Question: Which state is mentioned in the document?
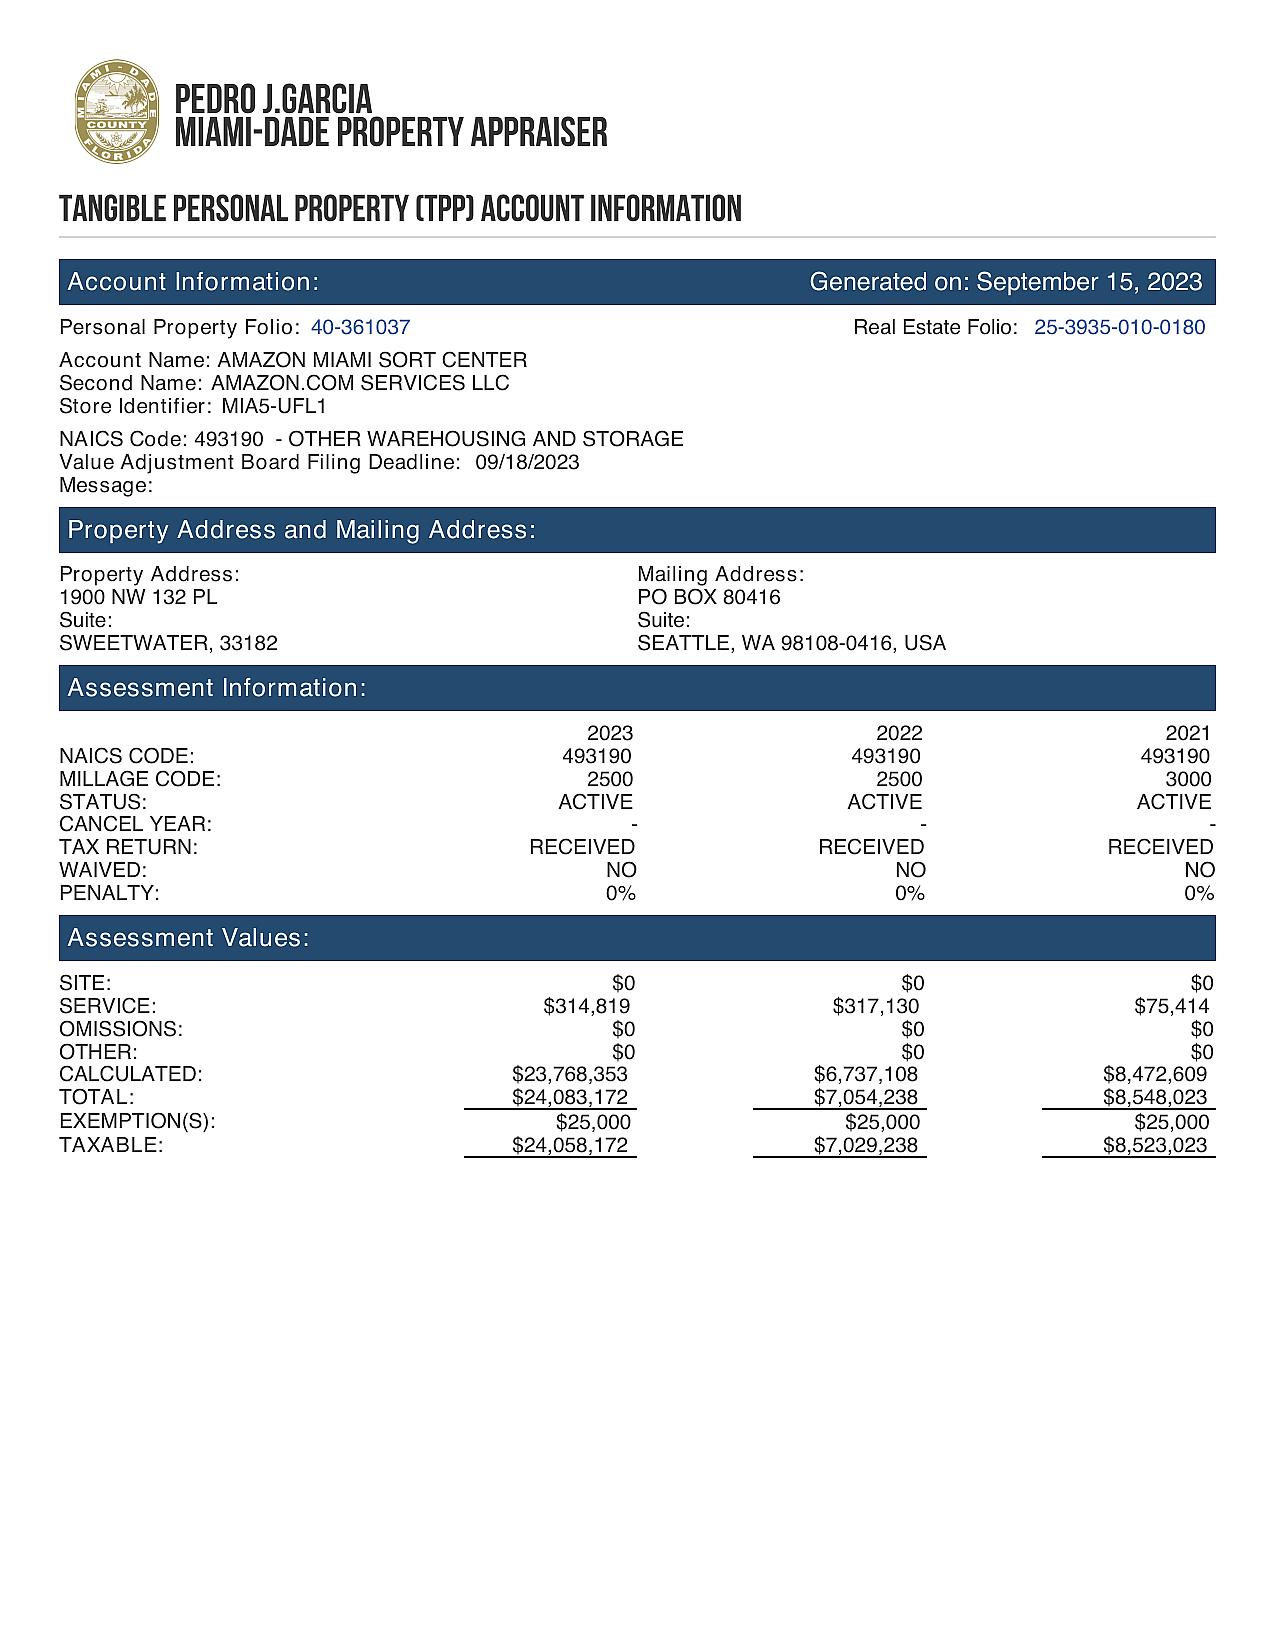
Answer: "Florida"